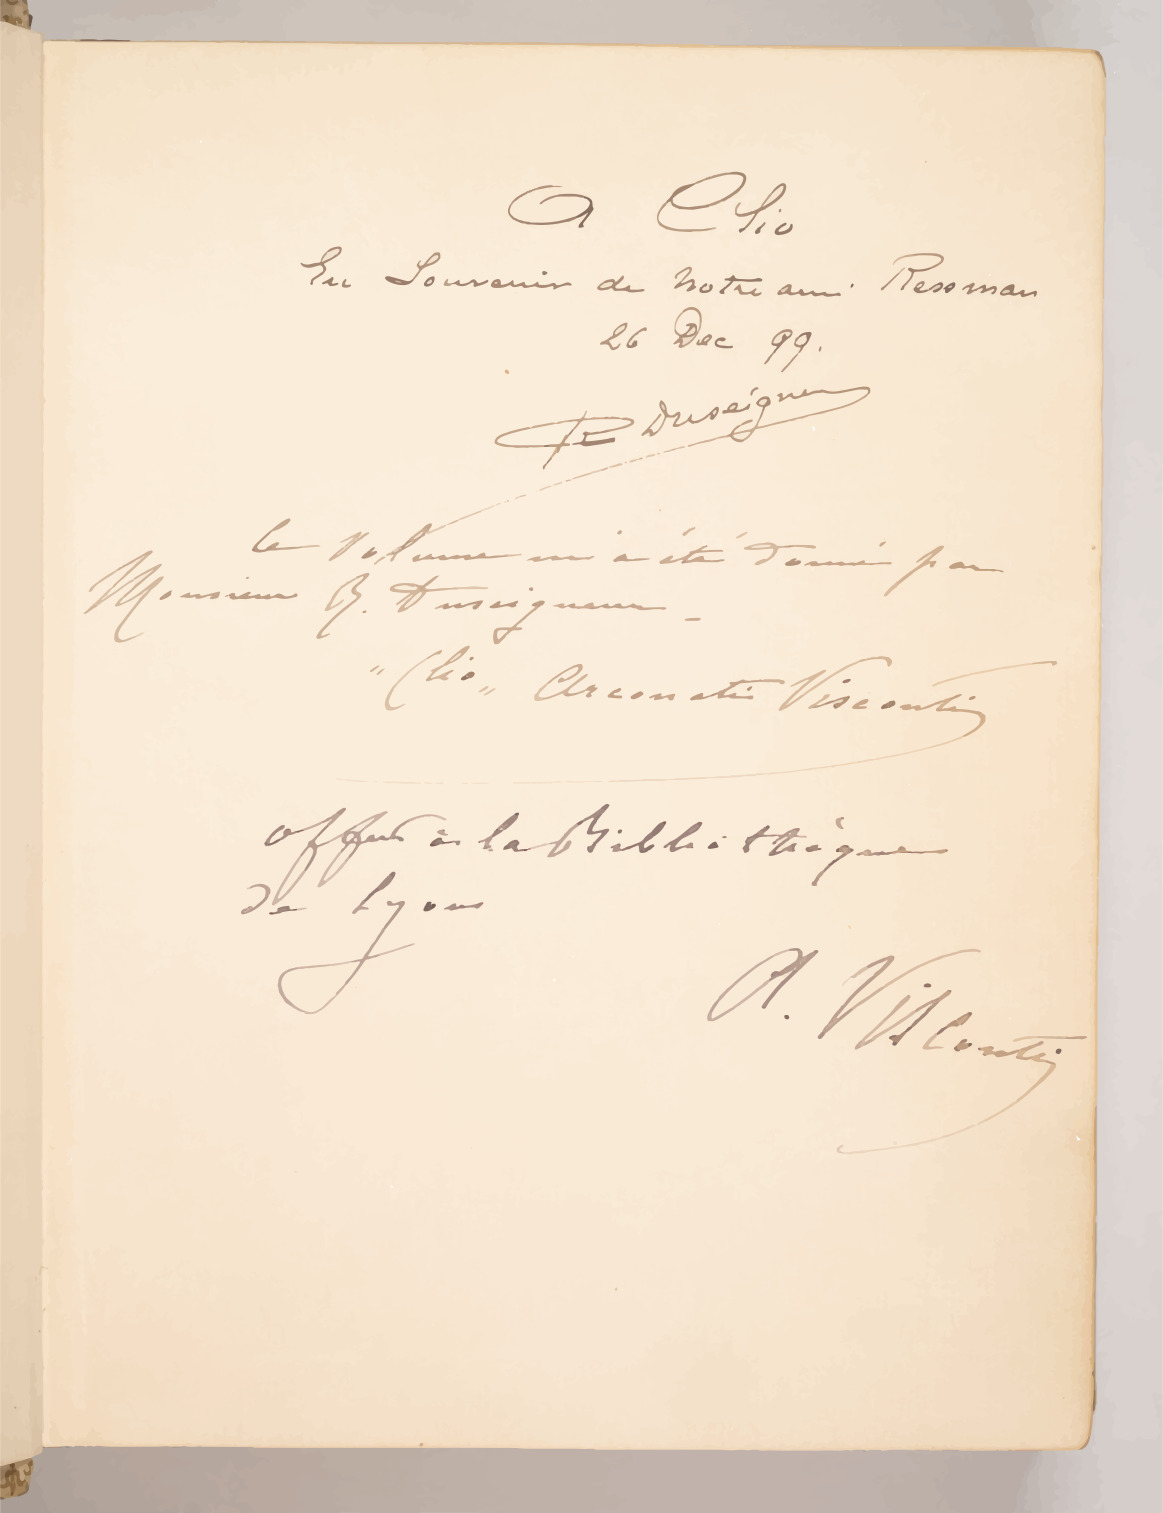
Signature of: marie peyrat